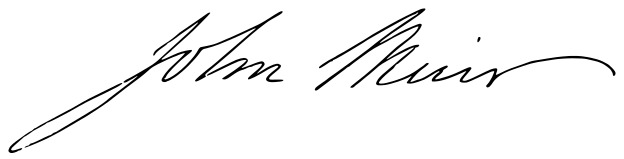
Signature of: john muir